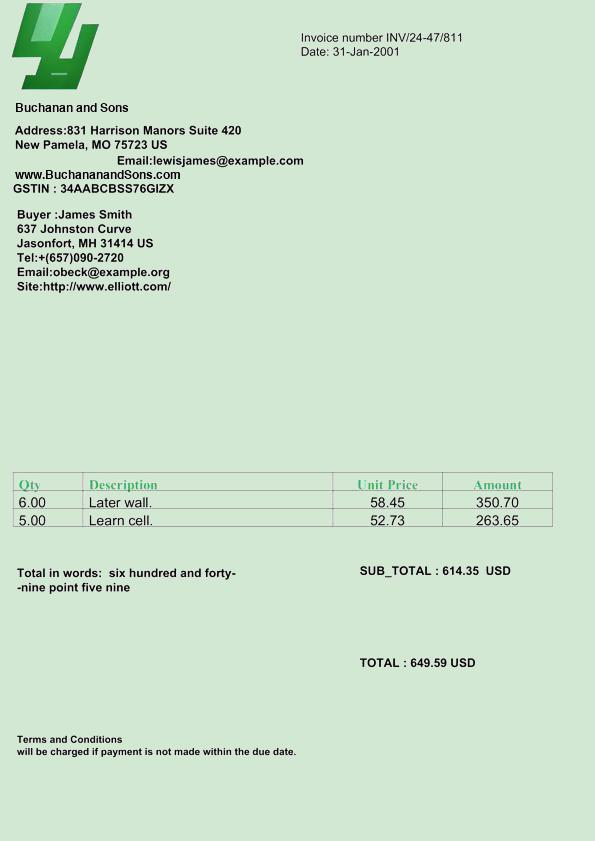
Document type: Invoice